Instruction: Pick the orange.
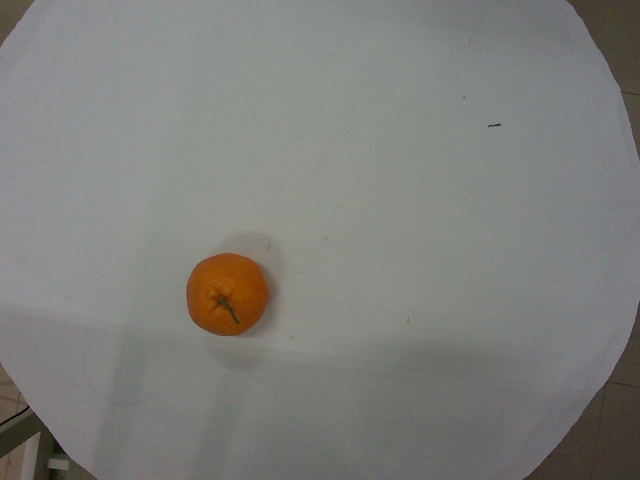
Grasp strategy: vertical